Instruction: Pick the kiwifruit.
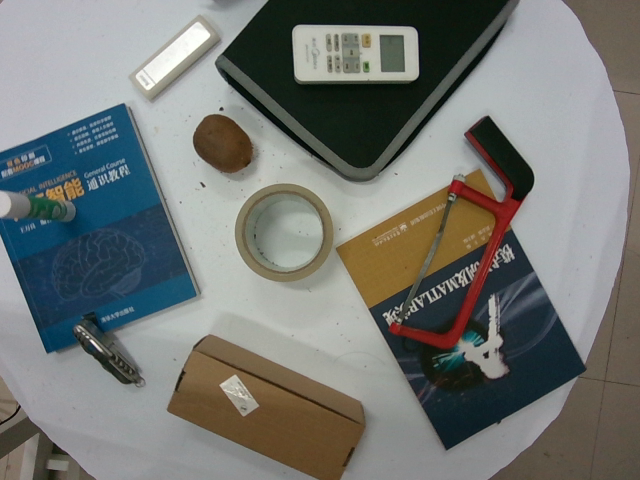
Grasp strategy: vertical